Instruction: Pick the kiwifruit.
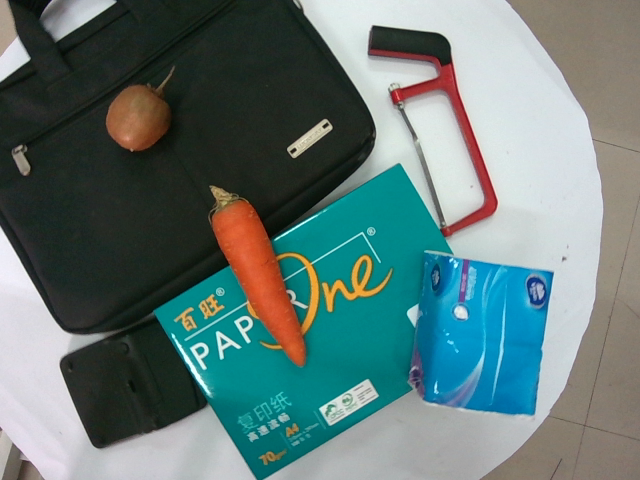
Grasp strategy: vertical